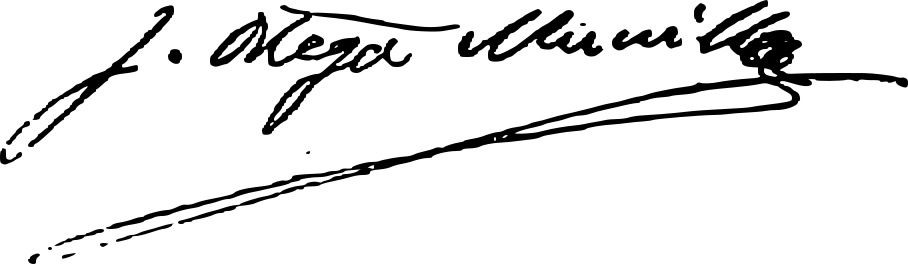
Signature of: josé ortega munilla